Question: What jurisdiction, city, or county is the document associated with?
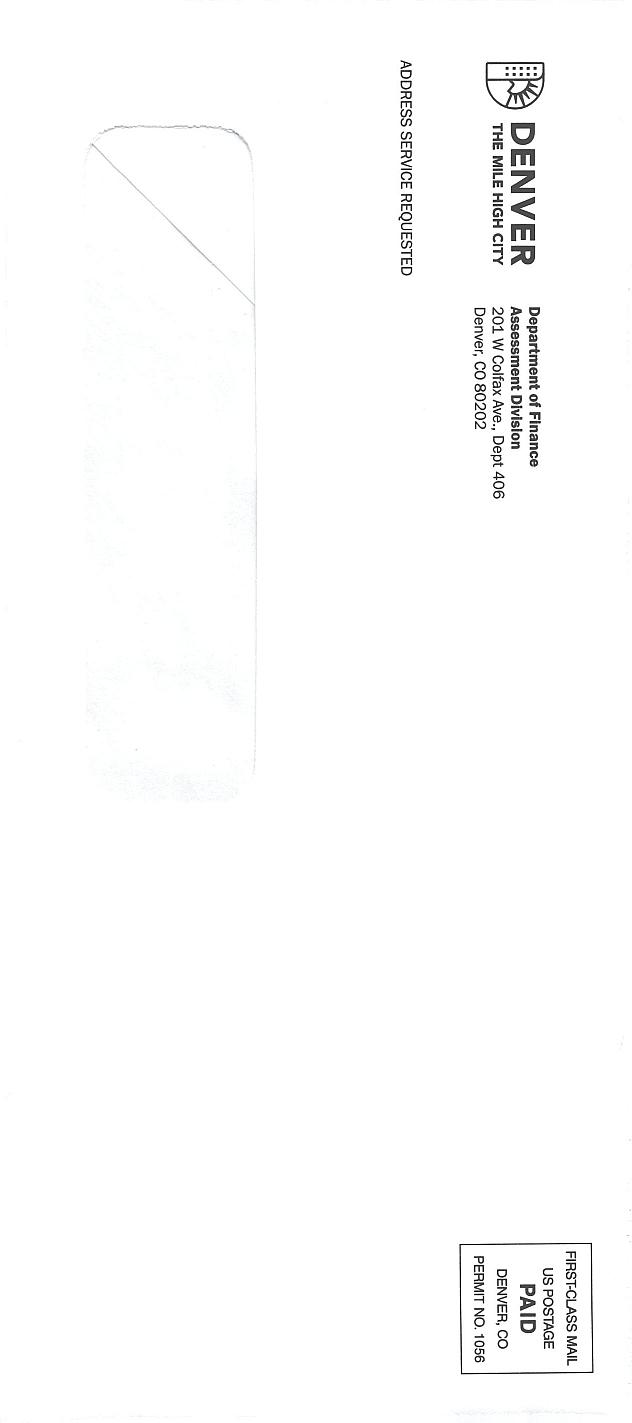
Answer: "The Mile High City"